Question: Which state is mentioned in the document?
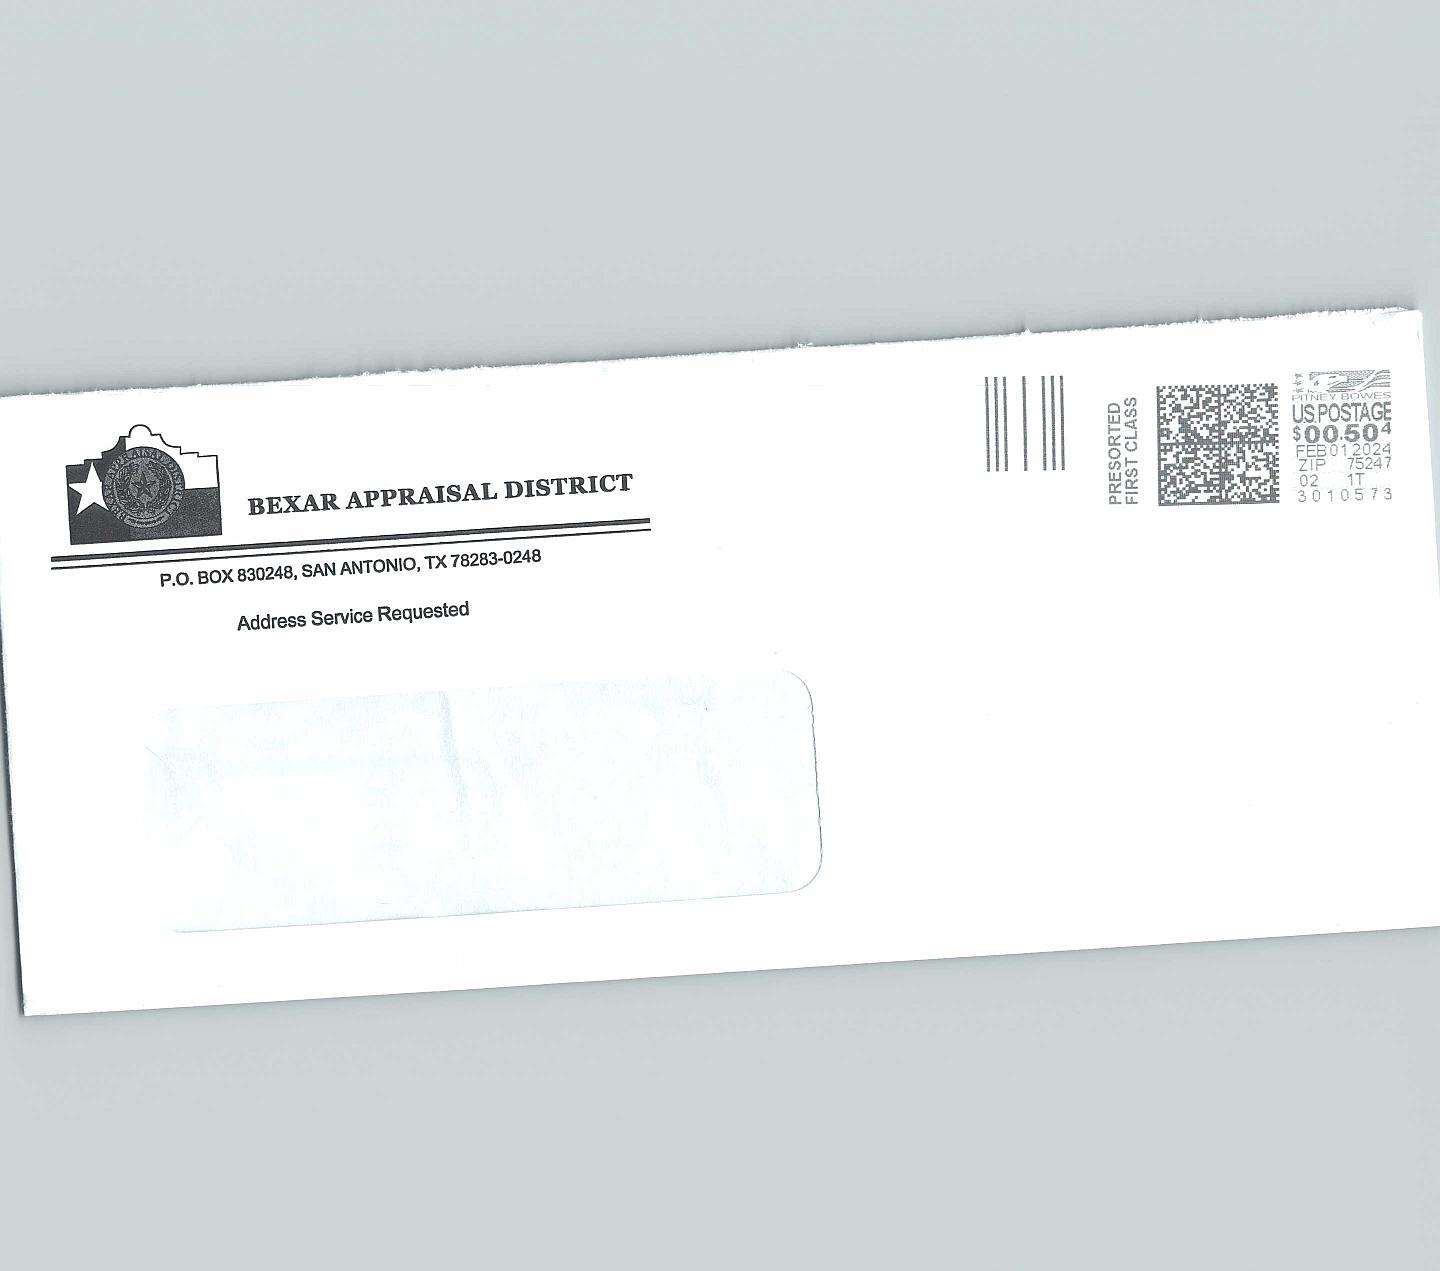
Answer: "TX"